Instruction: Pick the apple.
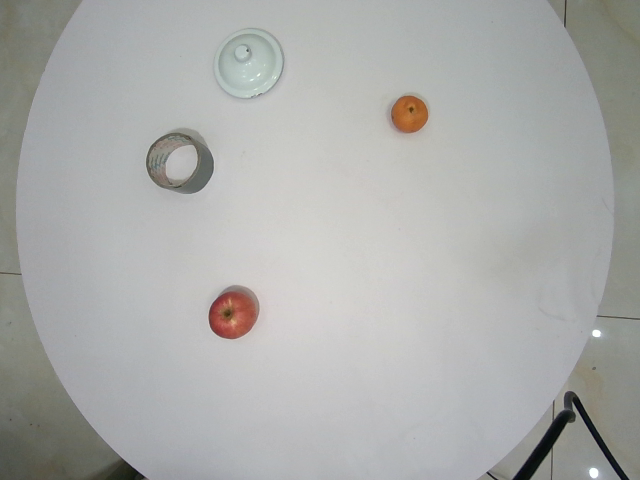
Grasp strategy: vertical